Question: Which state is mentioned in the document?
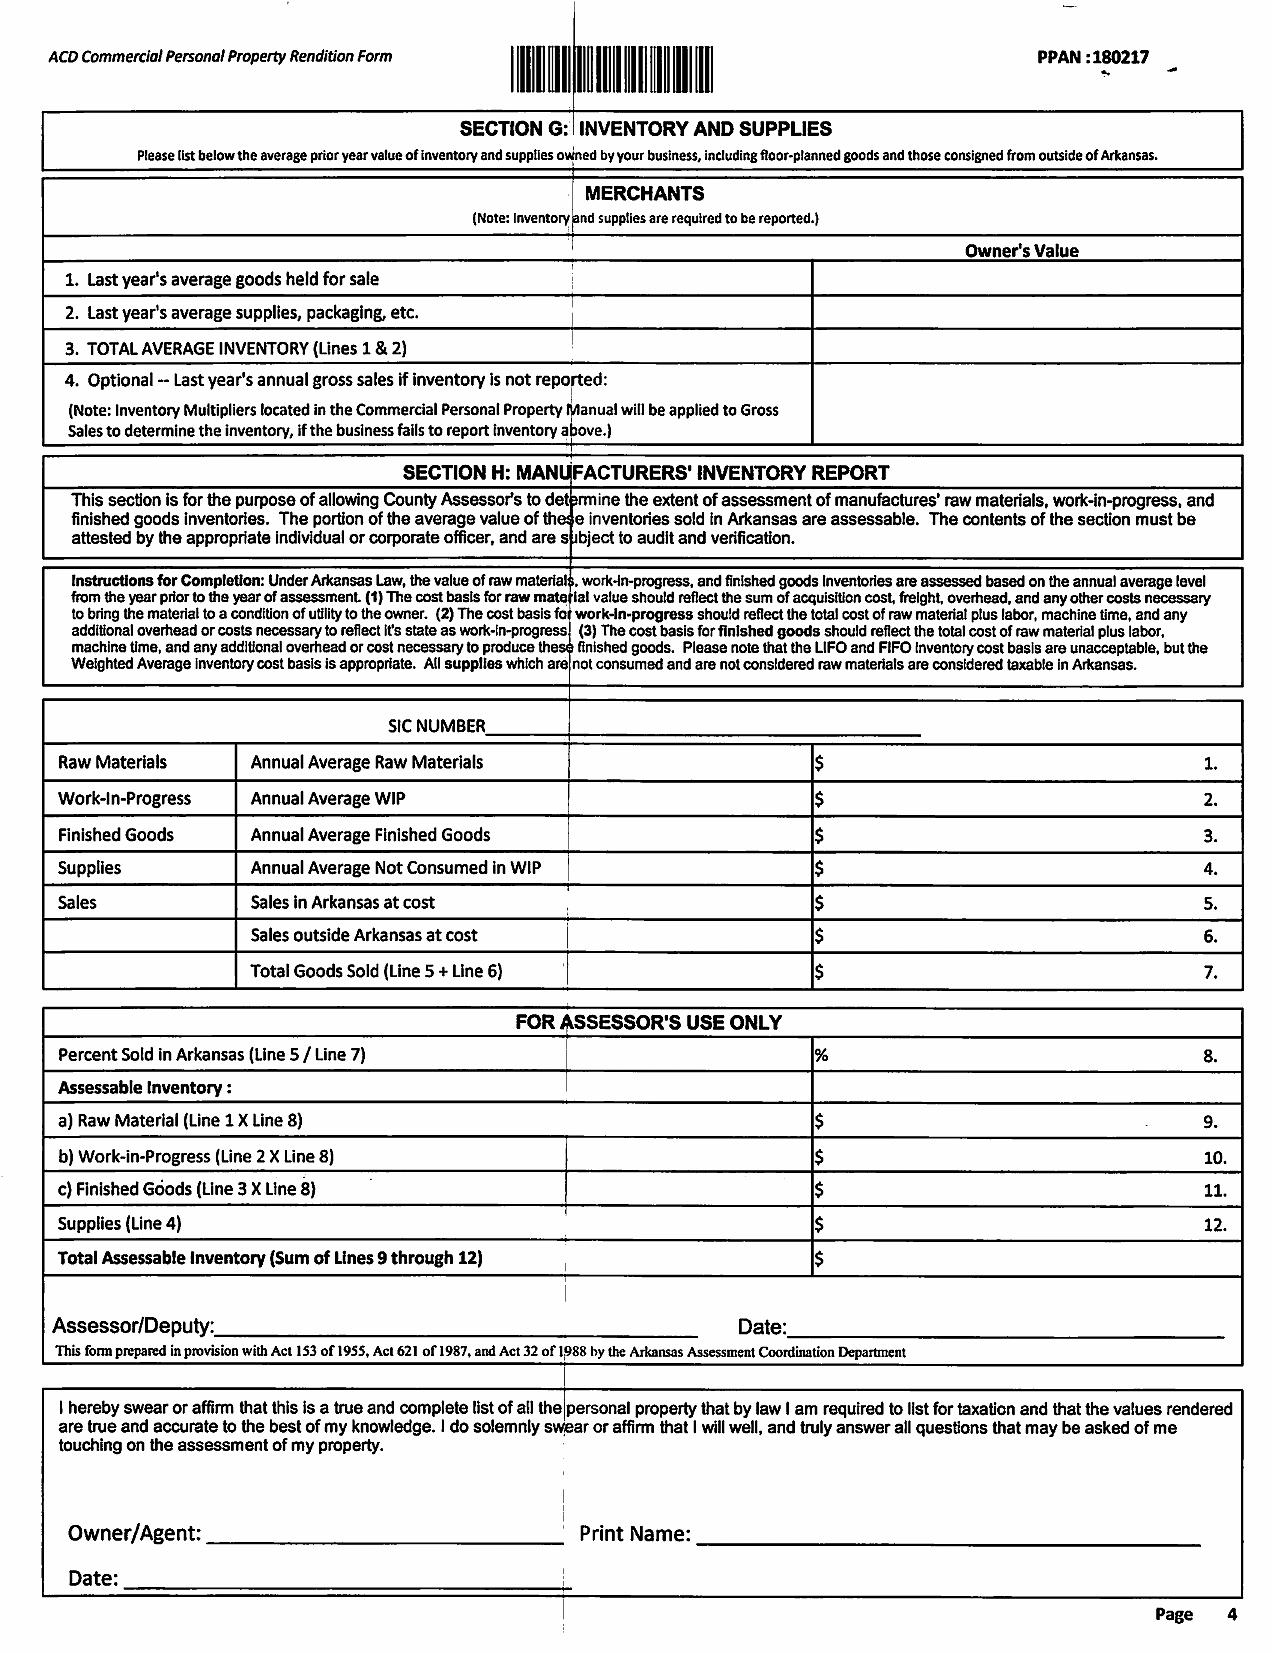
Answer: "Arkansas"